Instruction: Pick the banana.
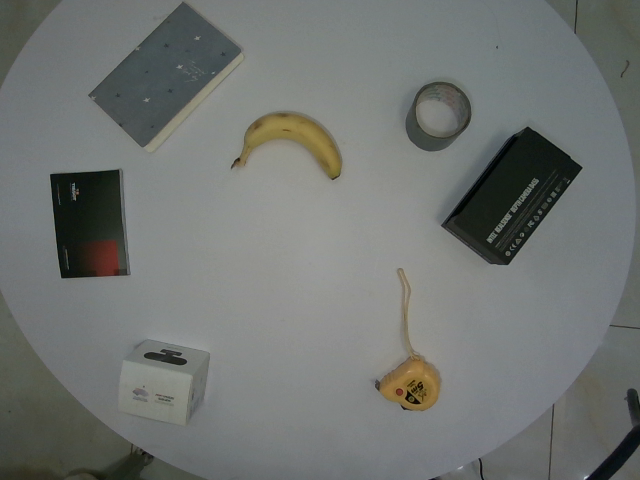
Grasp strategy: vertical